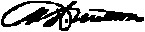
Signature of: edward r ladew